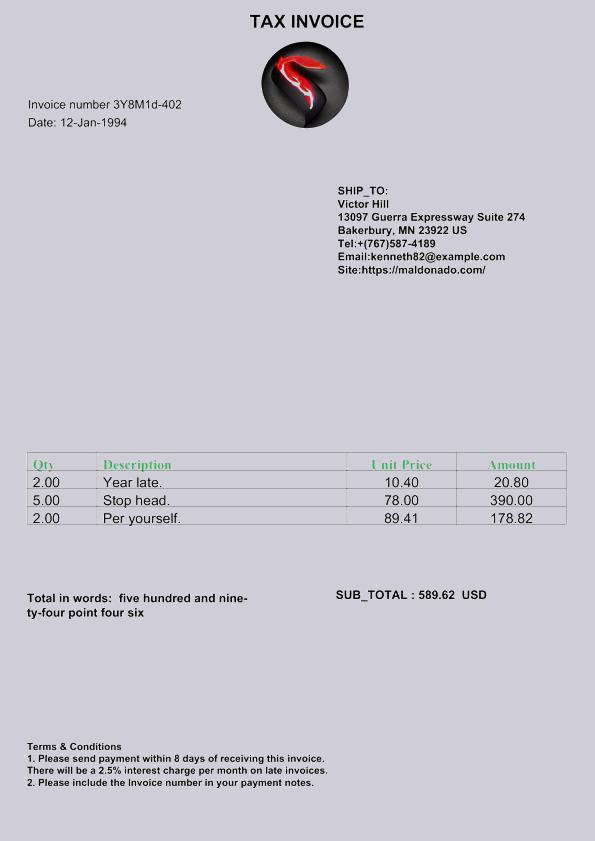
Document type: Invoice